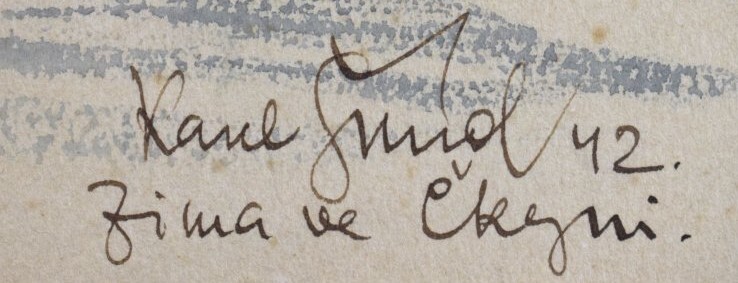
Signature of: karel šmíd